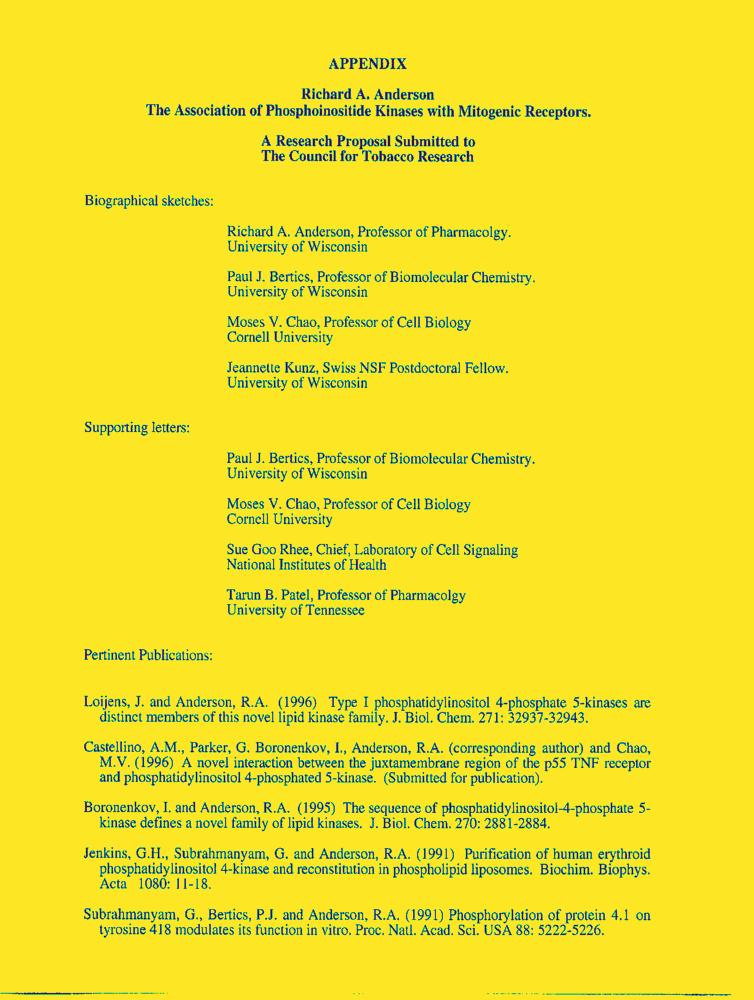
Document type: Resume-Doc